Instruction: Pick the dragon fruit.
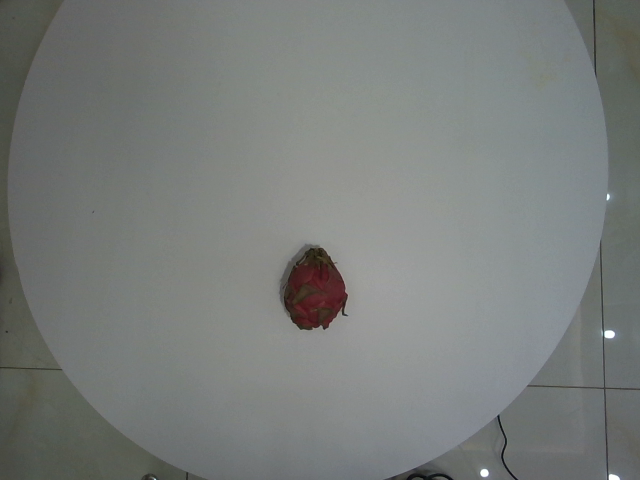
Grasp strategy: vertical